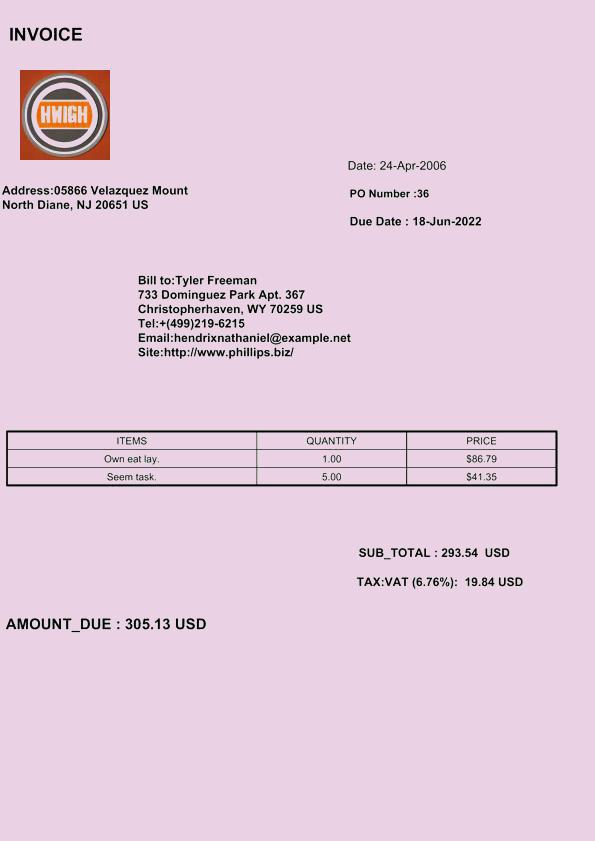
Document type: Invoice